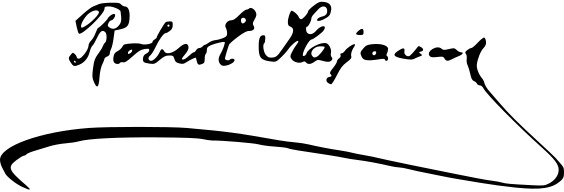
Signature of: robert kajanus